Please extract the written amount, numerical amount, recipient's name, date on the cheque, and the bank's name from the image.
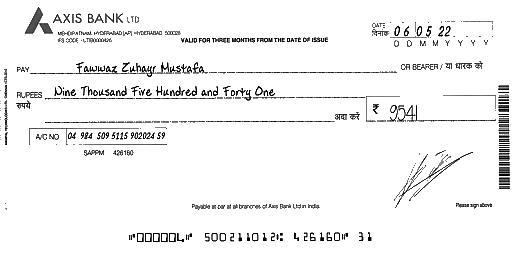
amt_in_words: Nine Thousand Five Hundred and Forty One
amt_in_figures: 9541
payee_name: Fawwaz Zuhayr Mustafa
bank_name: AXIS BANK
cheque_date: 06/05/22